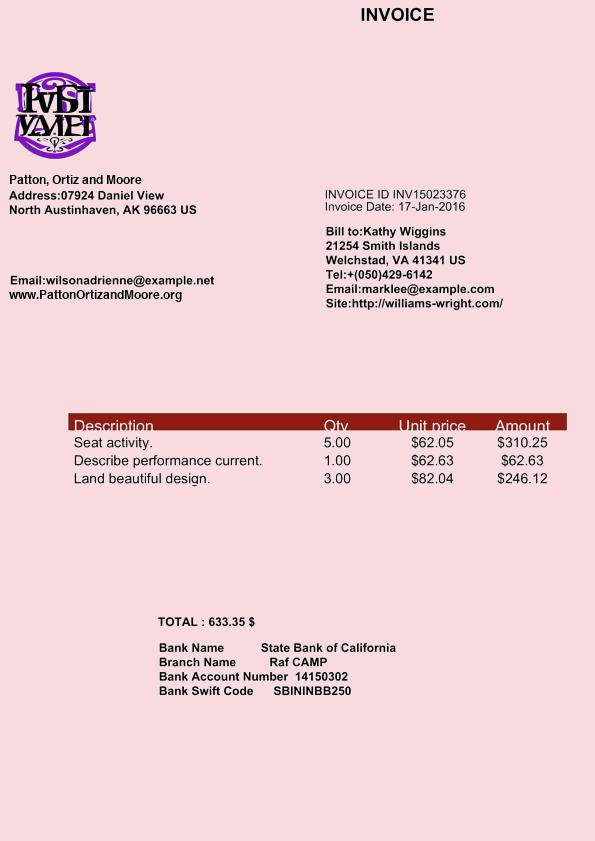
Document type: Invoice